Can you pull out the amount in words, numerical amount, payee's name, date of the cheque, and the bank's name from the image?
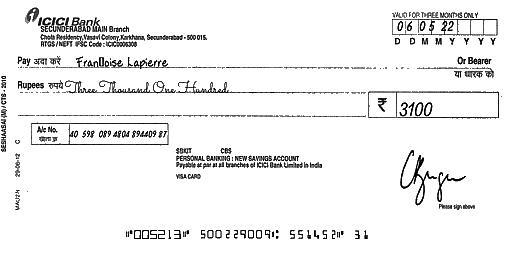
amt_in_words: Three Thousand One Hundred
amt_in_figures: 3100
payee_name: Françoise Lapierre
bank_name: ICICI Bank
cheque_date: 06/05/22